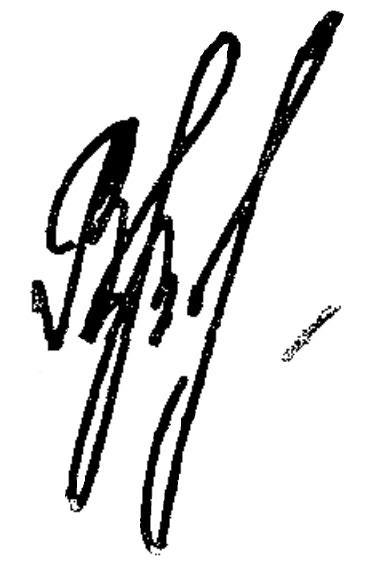
Signature of: vyacheslav volodin